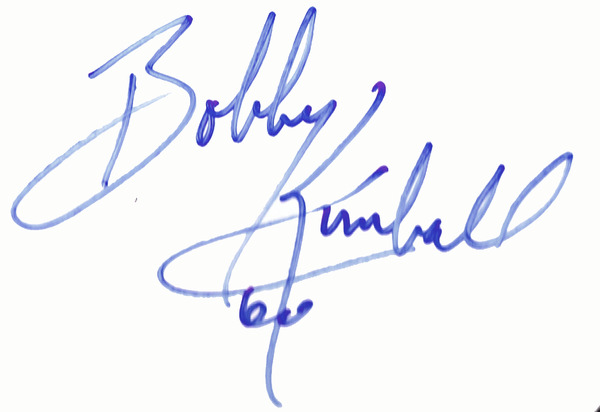
Signature of: bobby kimball